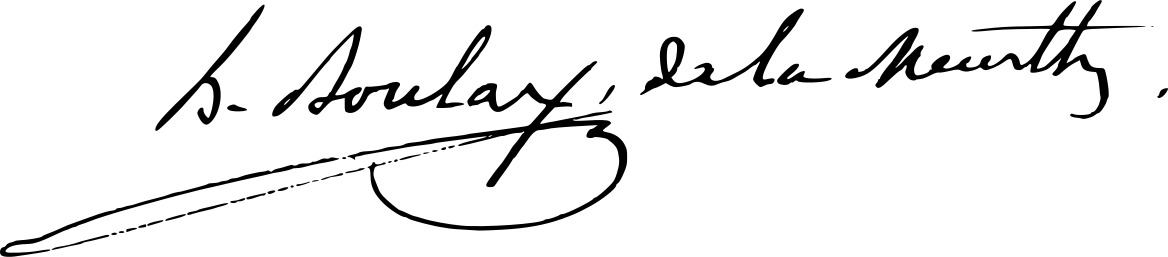
Signature of: henri boulay de la meurthe